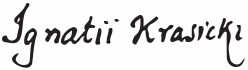
Signature of: ignacy krasicki